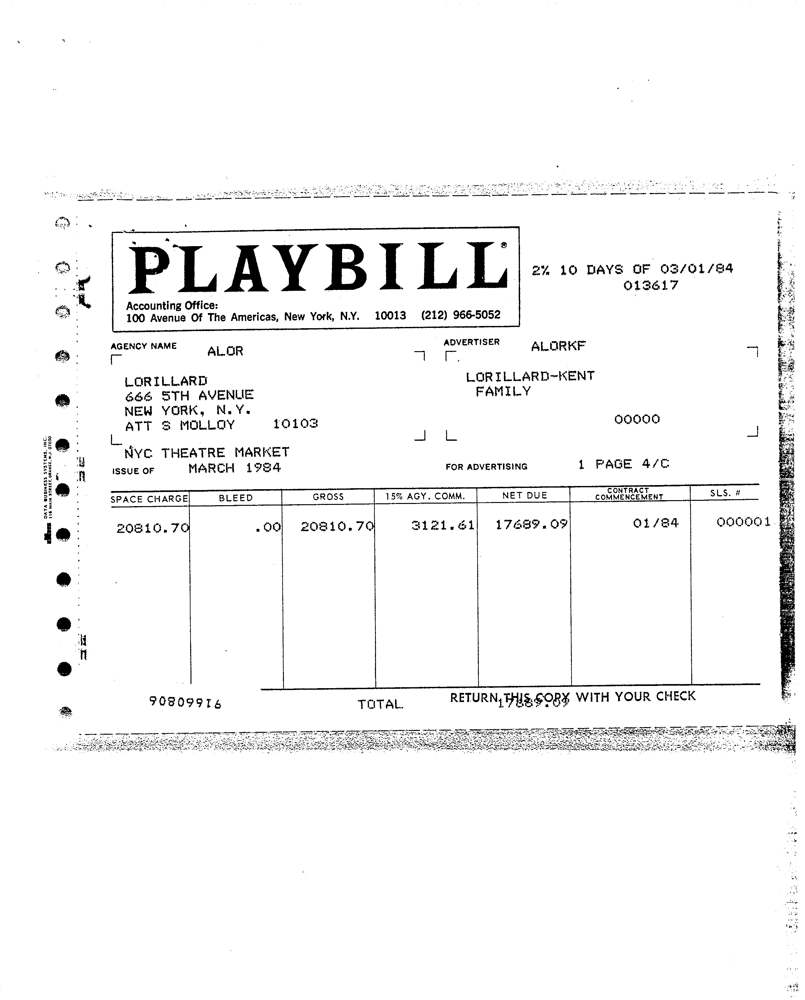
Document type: Invoice